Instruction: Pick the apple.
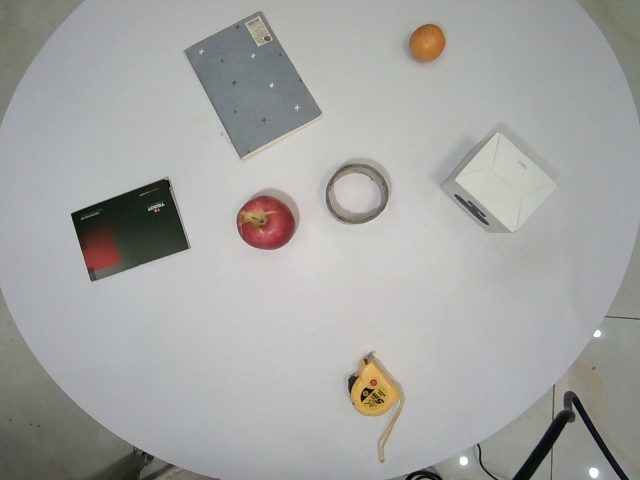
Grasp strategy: vertical